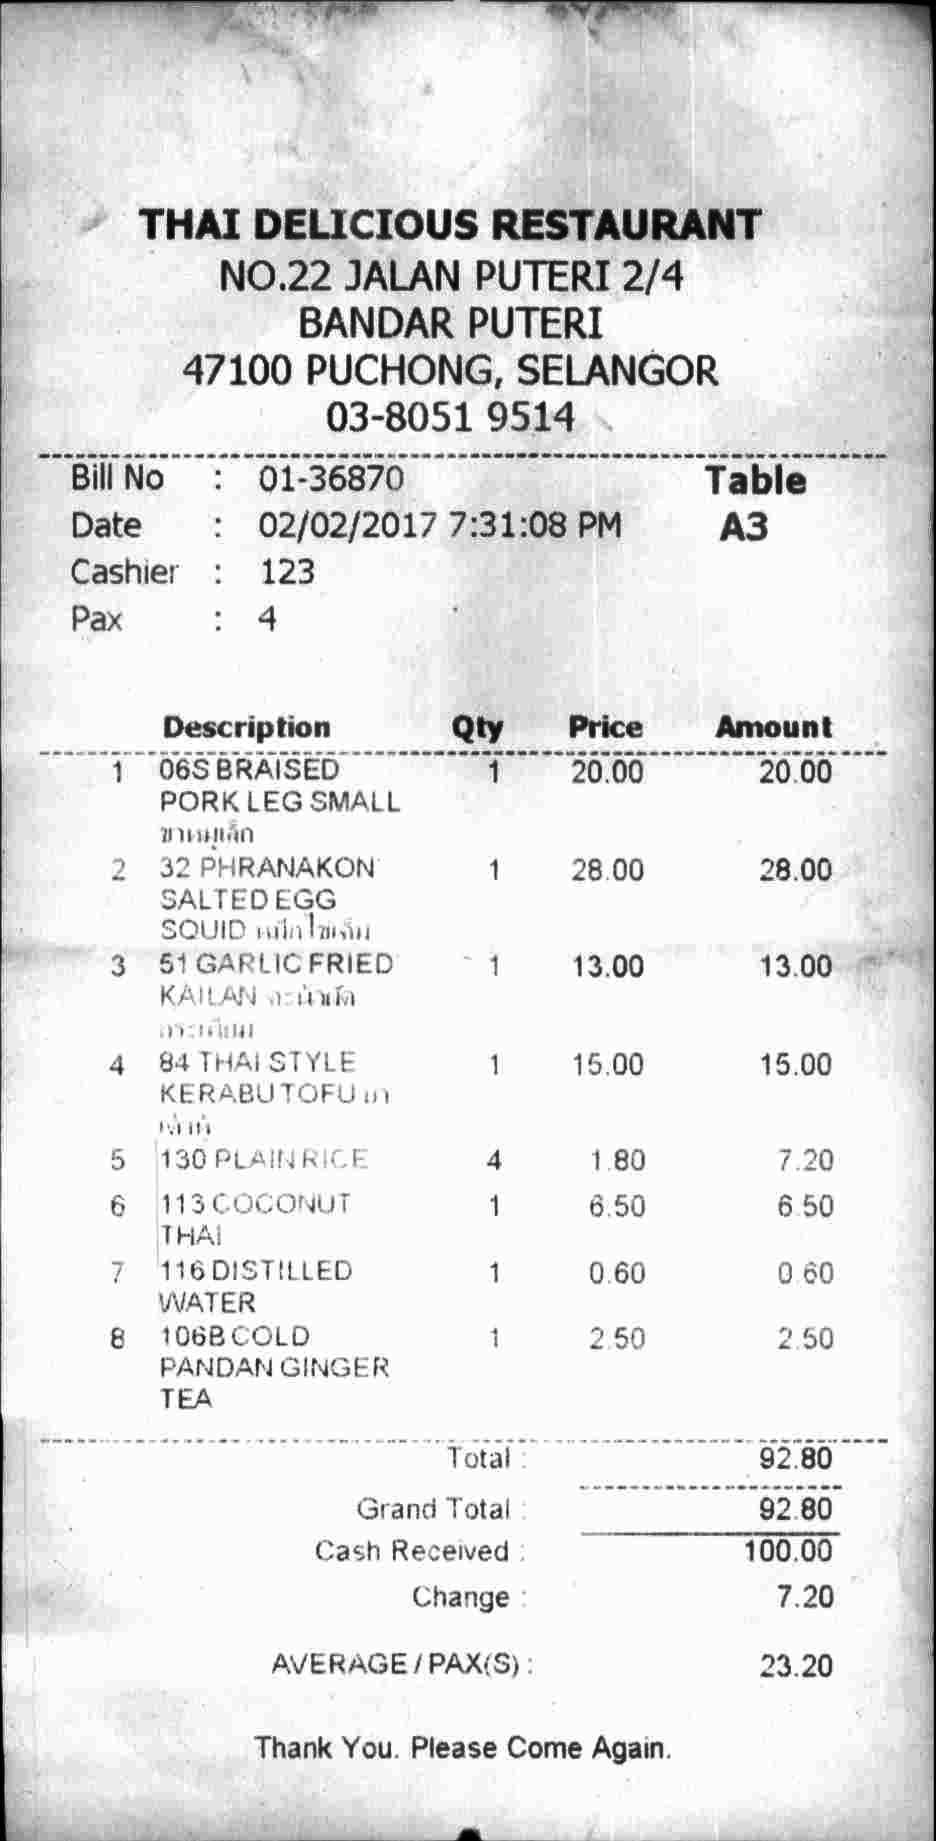
THAI DELICIOUS RESTAURANT
NO.22 JALAN PUTERI 2/4
BANDAR PUTERI
47100 PUCHONG, SELANGOR
03-8051 9514
BILL NO
:
01-36870
TABLE
DATE
:
02/02/2017 7:31:08 PM
A3
CASHIER
:
123
PAX
:
4
DESCRIPTION
QTY
PRICE
AMOUNT
1
06S BRAISED
1
20.00
20.00
PORK LEG SMALL
2
32 PHRANAKON
1
28.00
28.00
SALTED EGG
SQUID
3
51 GARLIC FRIED
1
13.00
13.00
KAILAN
4
84 THAI STYLE
1
15.00
15.00
KERABUTOFU
5
130 PLAINRICE
4
1.80
7.20
6
113 COCONUT
1
6.50
6.50
THAI
7
116 DISTILLED
1
0.60
0.60
WATER
8
106B COLD
1
2.50
2.50
PANDAN GINGER
TEA
TOTAL:
92.80
GRAND TOTAL:
92.80
CASH RECEIVED:
100.00
CHANGE:
7.20
AVERAGE/PAX(S):
23.20
THANK YOU. PLEASE COME AGAIN.